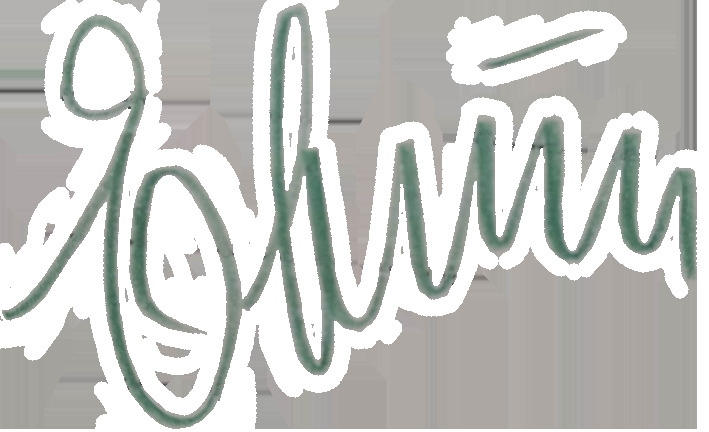
Signature of: dmitry yevtushenko